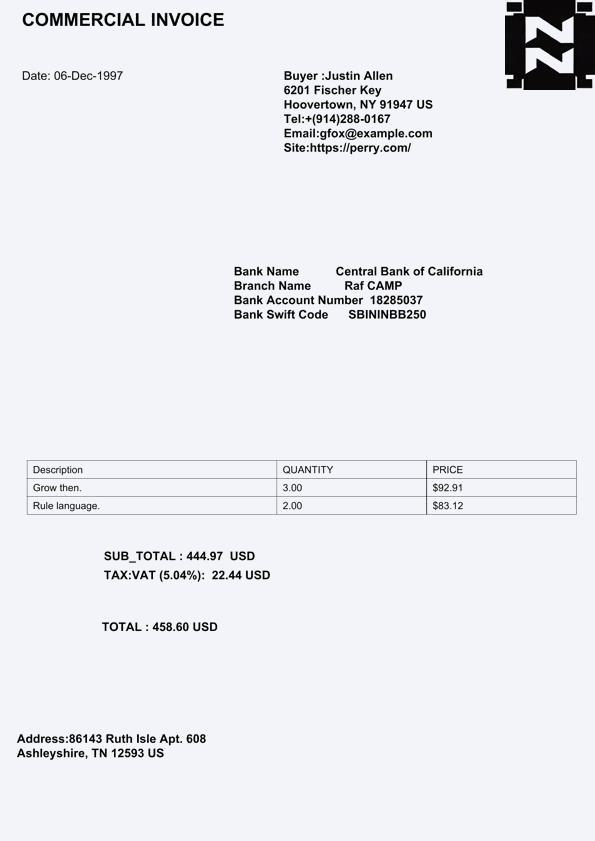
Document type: Invoice